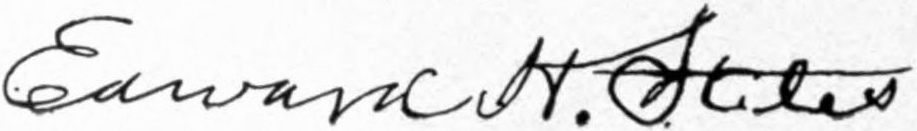
Signature of: edward holcomb stiles